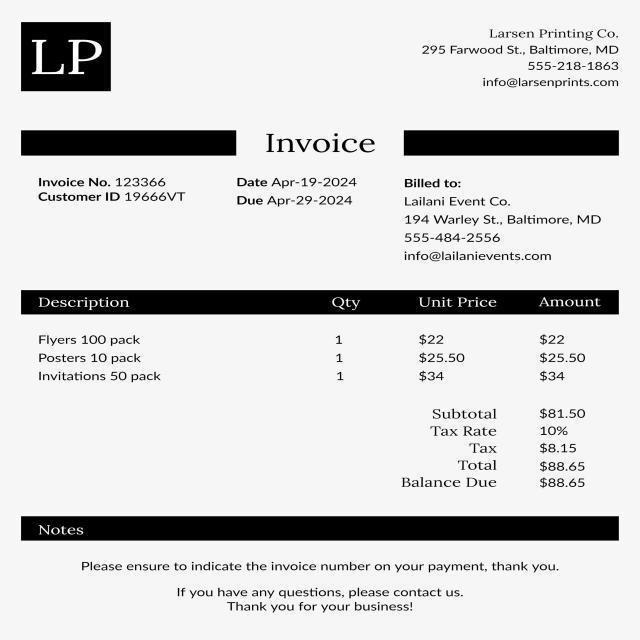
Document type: Invoice